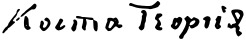
Signature of: q12283791